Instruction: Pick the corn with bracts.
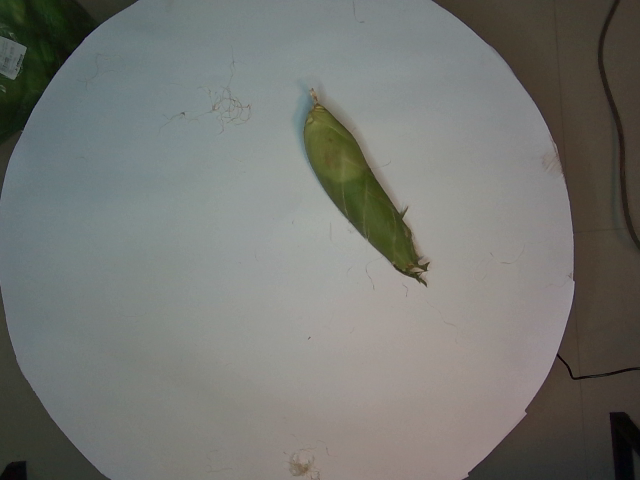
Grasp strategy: vertical